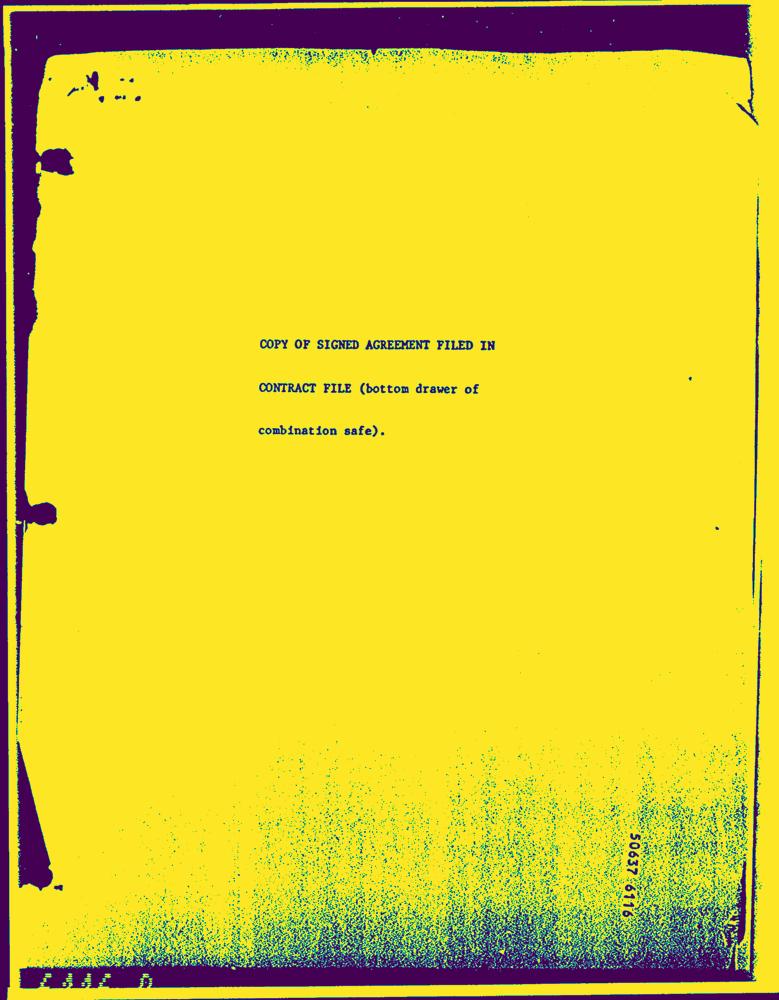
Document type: Invoice-Doc